Question: What is the potential diagnosis?
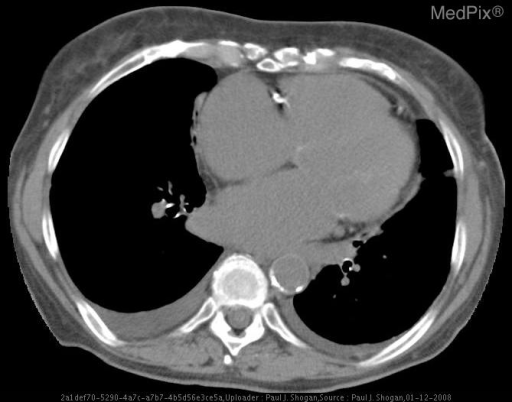
Answer: The possible diagnosis includes Cholecystitis
Hepatic congestion secondary to Tricupsid Regurgitation
Hepatitis
Acute pancreatitis
Budd-Chiari Syndrome.